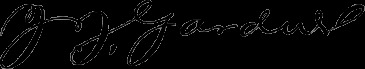
Signature of: john j gardner